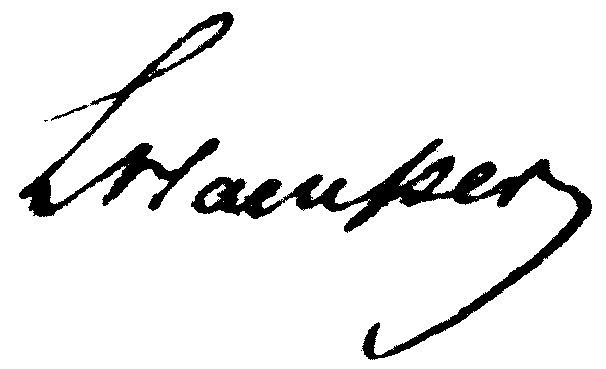
Signature of: ludwig häusser